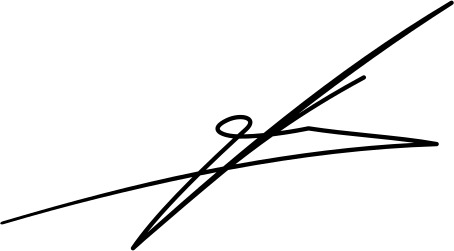
Signature of: vangjush dako